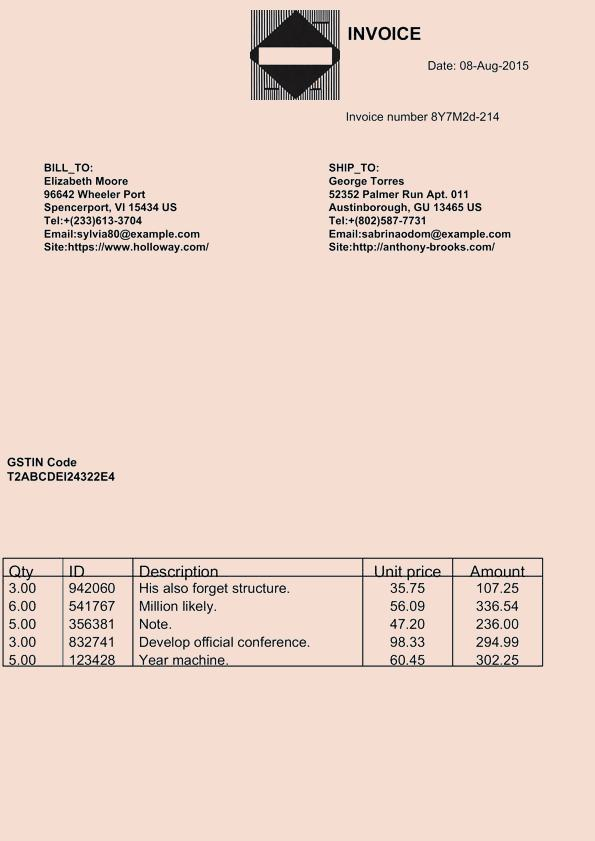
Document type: Invoice